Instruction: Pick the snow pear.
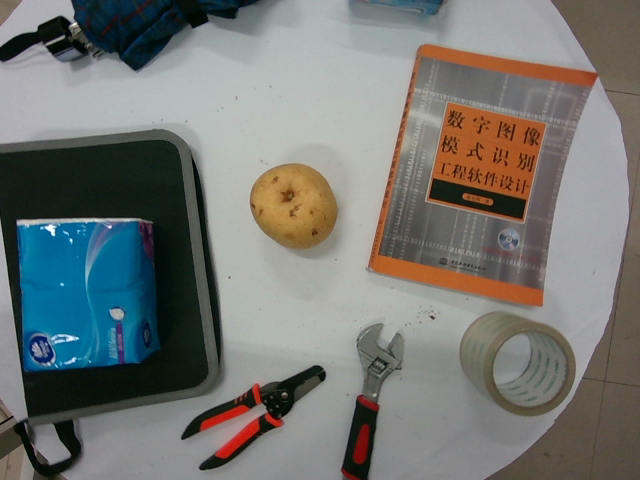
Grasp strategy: vertical